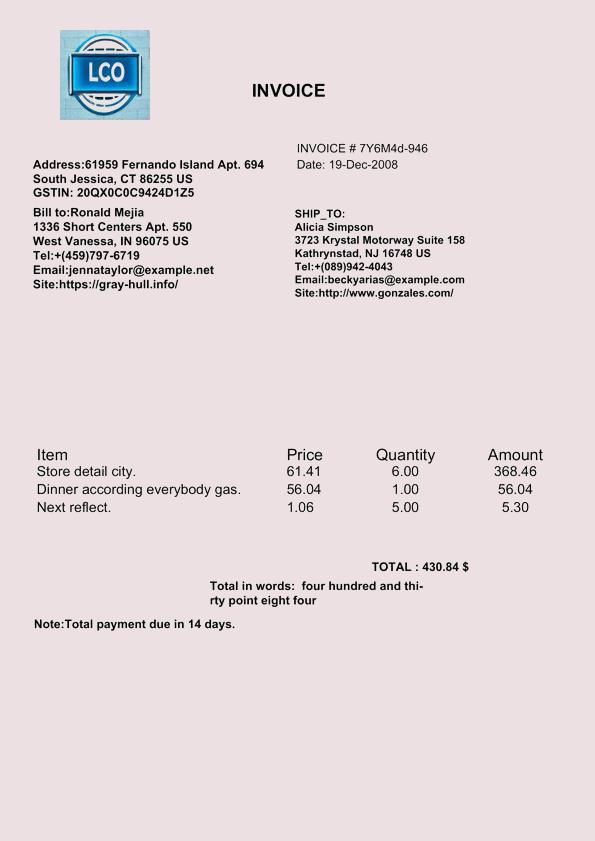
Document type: Invoice